Question: What is the potential diagnosis?
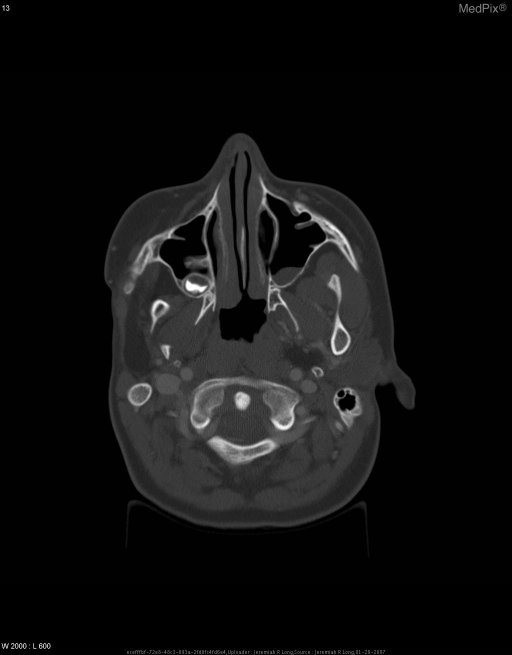
Answer: The possible diagnosis includes •  Goldenhar Syndrome
•  Hemifacial Microsomia.